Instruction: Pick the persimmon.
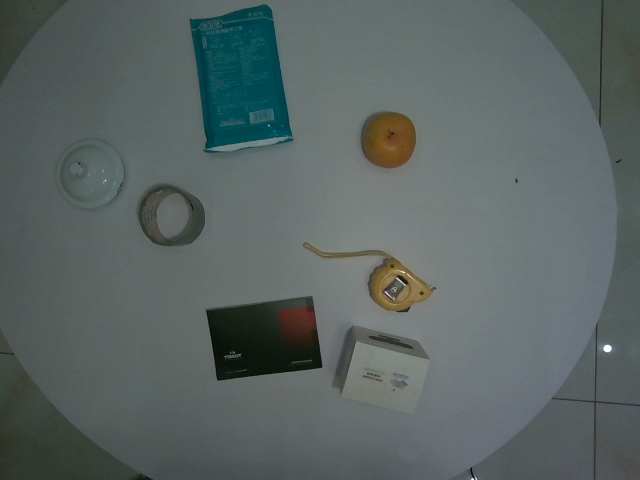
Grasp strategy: vertical